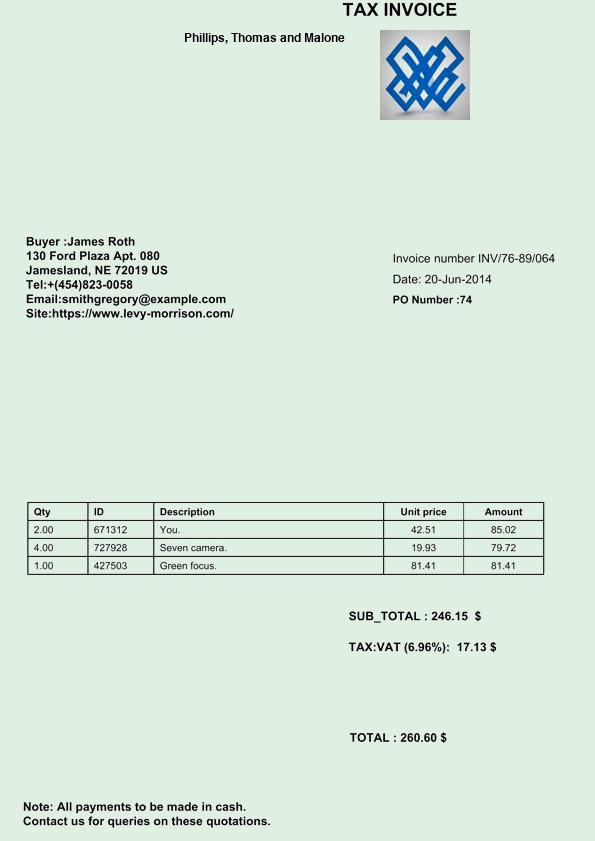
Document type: Invoice